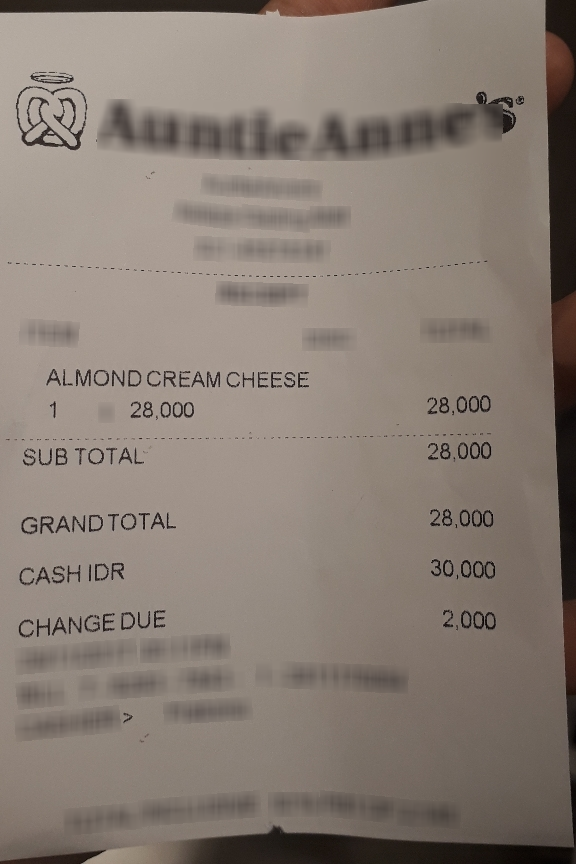
Number of items: 4
Subtotal: 28,000
Total: 28,000
OCR text regions:
text: ALMOND CREAM CHEESE
text: 1
text: 28,000
text: 28,000
text: GRAND TOTAL
text: 28,000
text: CASH IDR
text: 30,000
text: CHANGEDUE
text: 2,000
text: SUB
text: TOTAL
text: 28,000